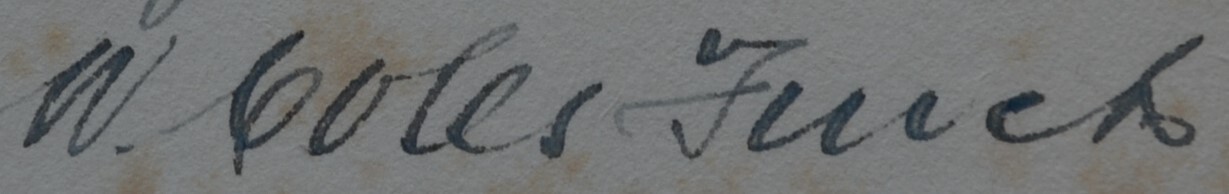
Signature of: william coles finch